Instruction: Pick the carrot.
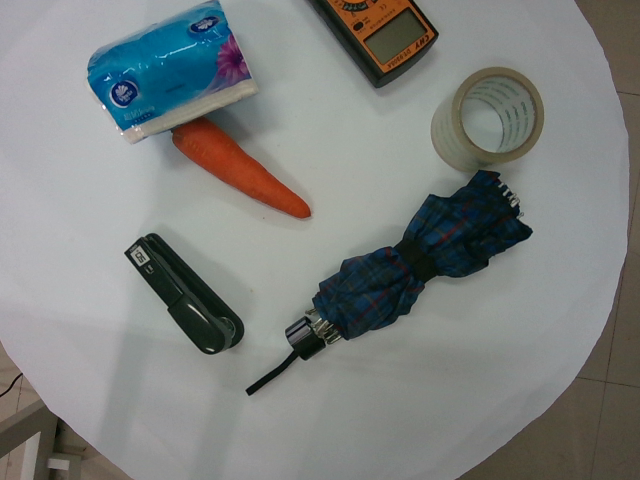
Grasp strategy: vertical